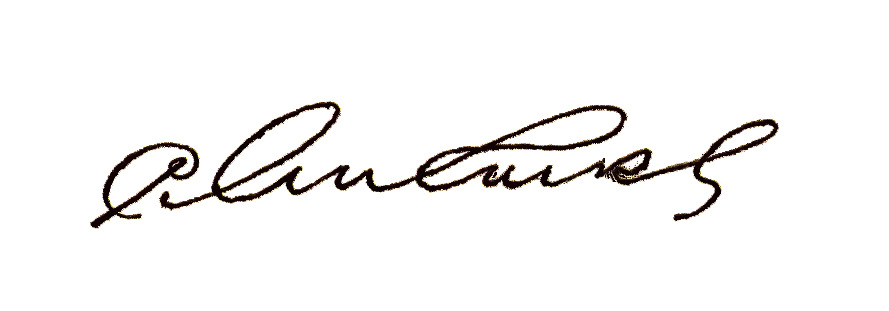
Signature of: sergey mikhalkov